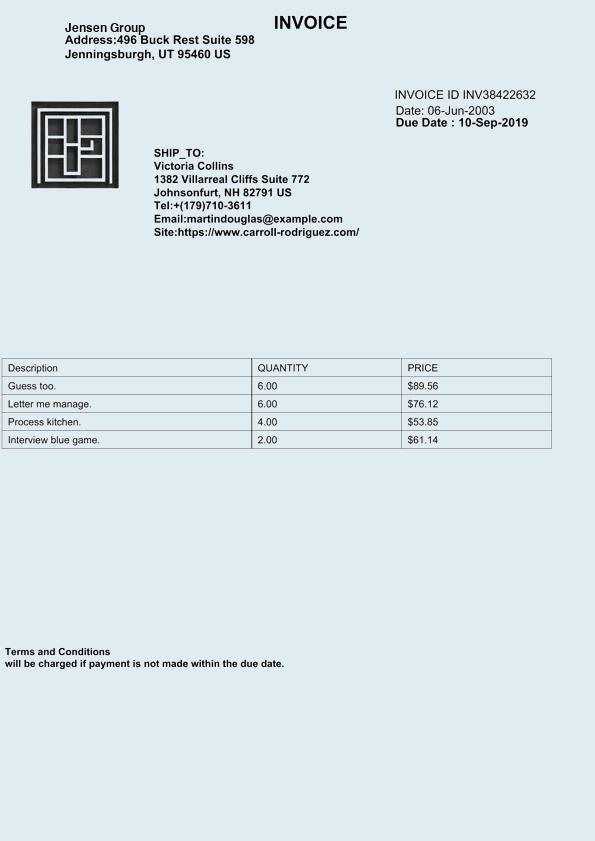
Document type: Invoice